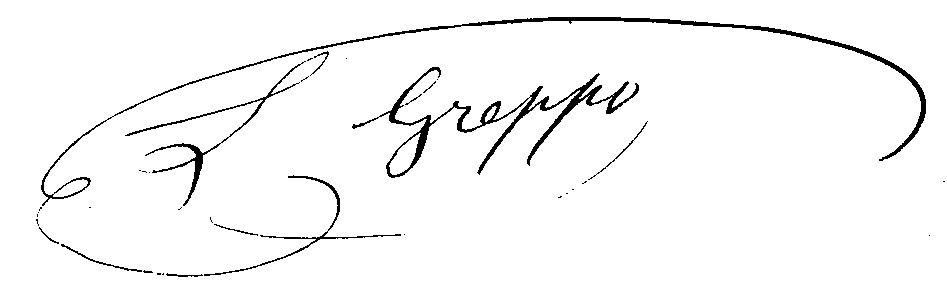
Signature of: jean louis greppo